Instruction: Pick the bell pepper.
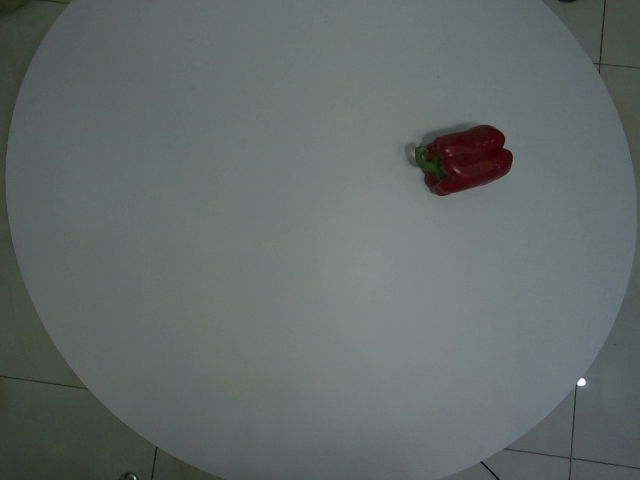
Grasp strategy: vertical